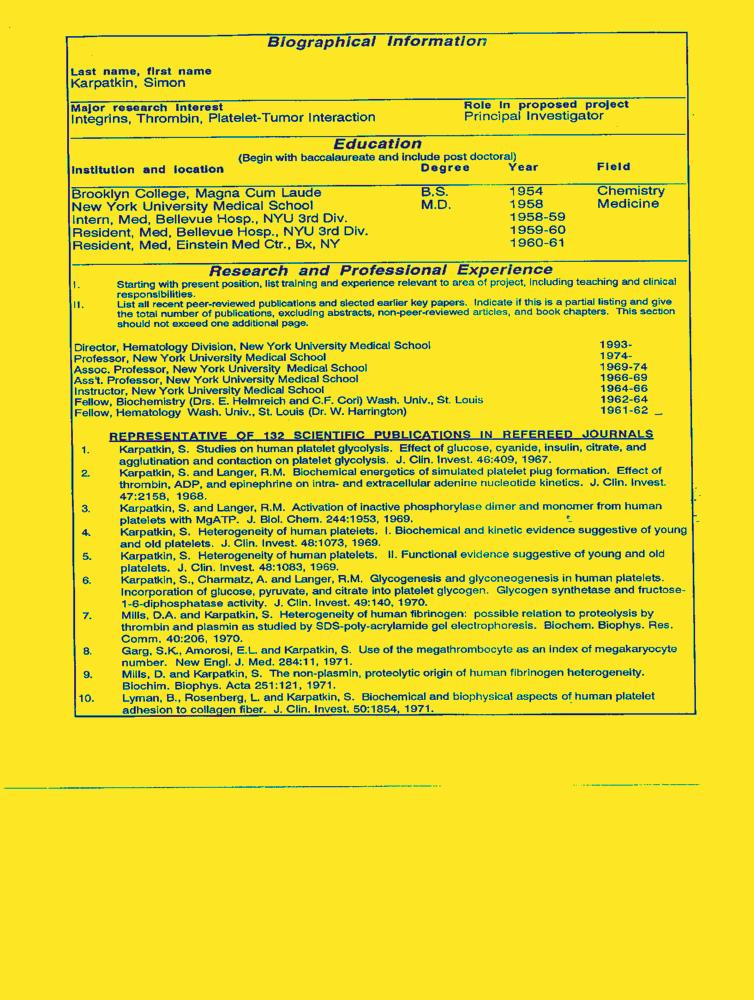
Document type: Resume-Doc